Question: Talk about the condition:
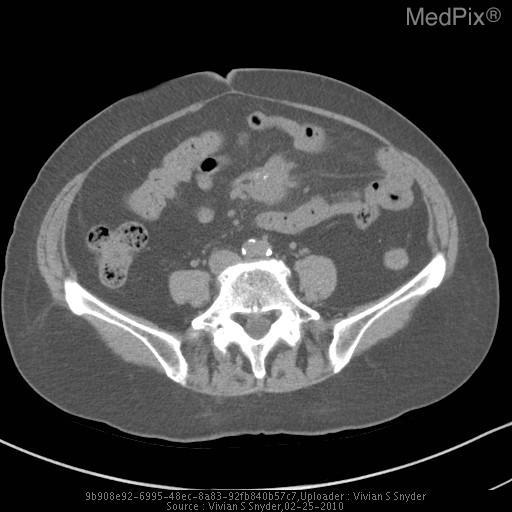
Answer: The disease is discussed as: CARCINOID TUMORS

INTRO:
Carcinoid tumors are slow growing tumors of neuroendocrine origin.  The are the most common type of neuroendocrine tumors with an estimated 1.5 clinical cases per 100,000.  Autopsy case incidence is higher at 650 per 100,000.

Over 2/3 of carcinoid tumors are in the GI tract, but can also occur in lungs, ovaries, testes, mediastinum, kidneys, etc.  More than 95% of GI carcinoids originate in only 3 sites: appendix, ileum, and rectum.  Carcinoids are most often benign, but those affecting the ileum and bronchus are frequently malignant.

CLINICAL FEATURES:
Signs and symptoms vary depending on size, location, and metastases.  Most tumors are slow growing and asymptomatic until late disease.  Metastatic disease can occur but is not common.  Carcinoid tumors can be endocrinologically inert or secrete several hormones (serotonin, histamine, kallikrein, insulin, etc) which are responsible for carcinoid syndrome (cutaneous flushing, venous telangiectasia, diarrhea, bronchospasm, cardiac valvular lesions).

DIAGNOSIS:
Many carcinoid tumors are found incidentally on endoscopic or radiographic procedures.  The most useful test for carcinoid syndrome is to measure 24-hour urinary excretion of 5-HIAA.  Once the diagnosis has been confirmed, the tumor must be localized using abdominal CT and indium-111 octreotide imaging.  If metastases are suspected, then use of CT or MRI is recommended to rule out liver metastases.

COMPLICATIONS:
Carcinoid crisis - life threatening form of carcinoid syndrome that results from the release of extremely high amounts of biologically active compounds (catecholamines, etc) from the tumor.  Symptoms include flushing, diarrhea, tachycardia, arrhythmias, blood pressure fluctuation, bronchospasm, and altered mental status.

MANAGEMENT:
Localize tumor and metastases by CT and somatostatin receptor scintigraphy.  Remove tumor if it has not metastasized.  Control carcinoid symptoms (octreotide for flushing and/or diarrhea).